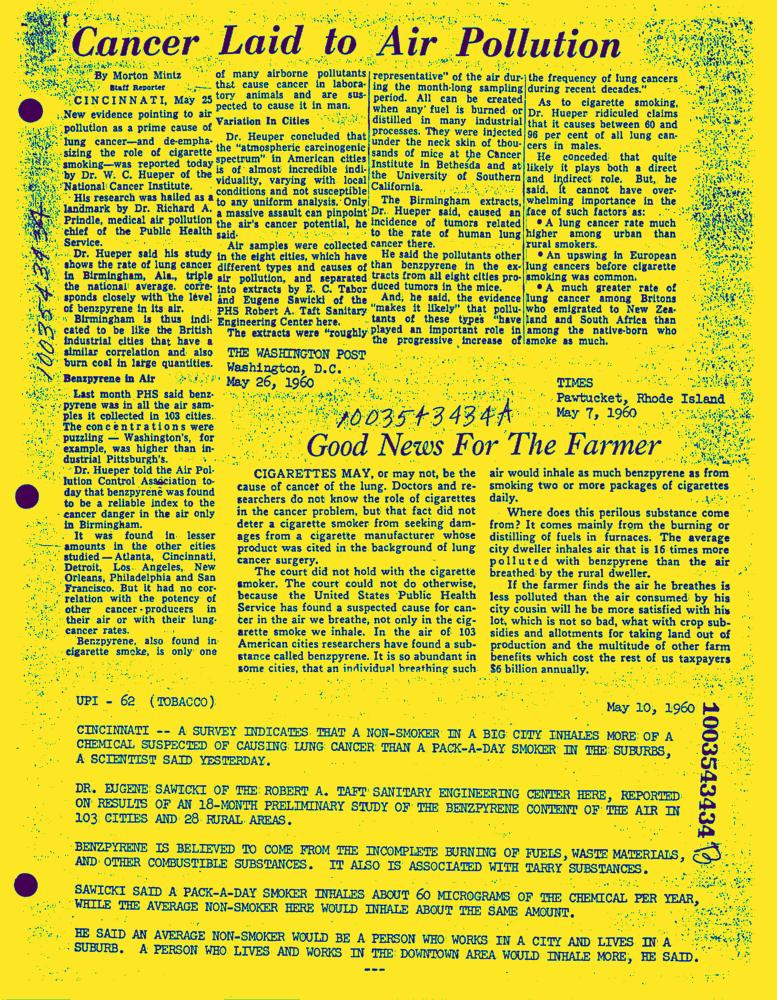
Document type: News-Article